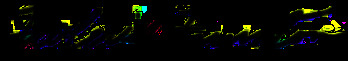
Signature of: frederick funston